Please extract the written amount, numerical amount, recipient's name, date on the cheque, and the bank's name from the image.
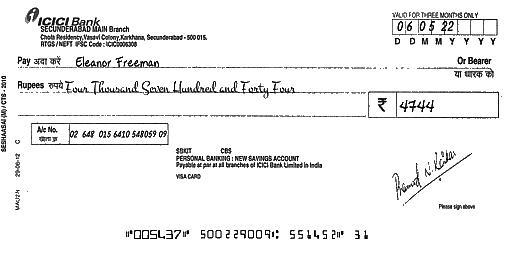
amt_in_words: Four Thousand Seven Hundred and Forty Four
amt_in_figures: 4744
payee_name: Eleanor Freeman
bank_name: ICICI Bank
cheque_date: 06/05/22